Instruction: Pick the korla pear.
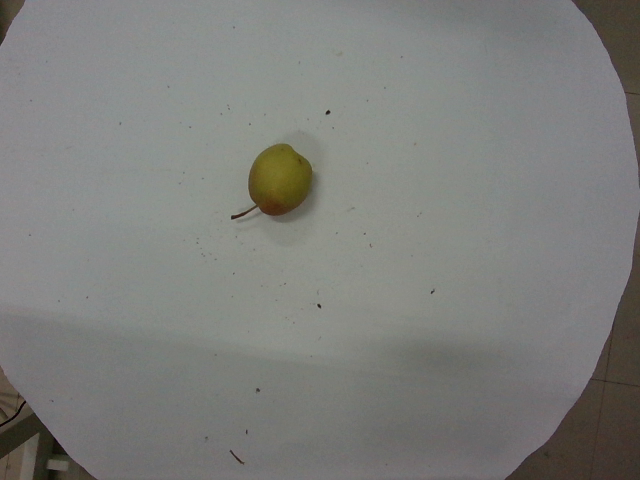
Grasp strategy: vertical